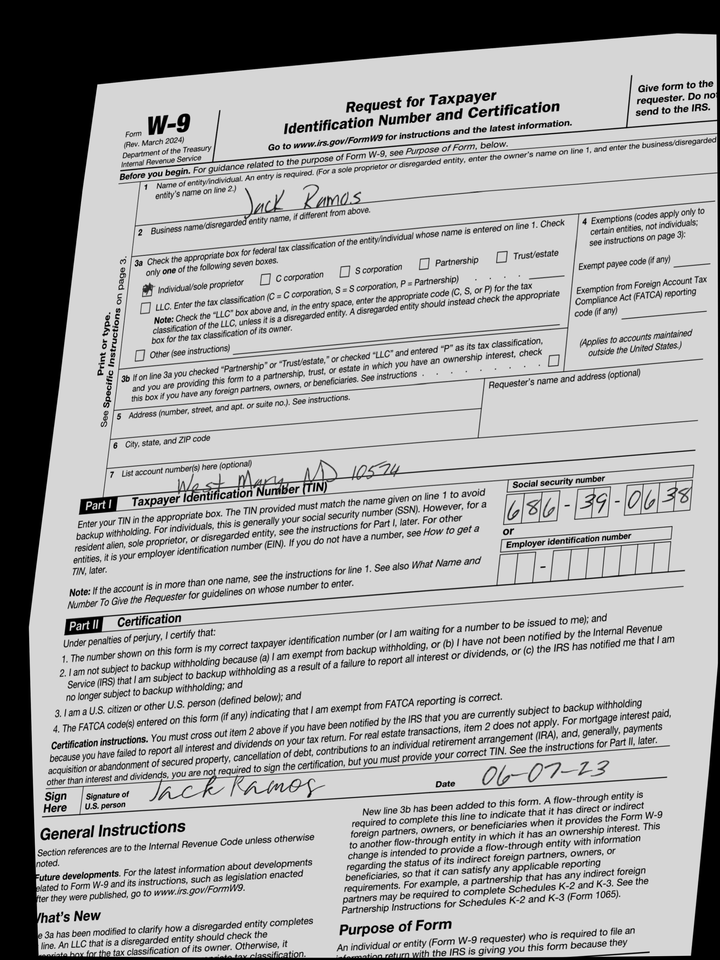
adr2: West Mary, ND 10574
cbx: yes
ssn: 686390638
enm: Jack Ramos
sdt: 06-07-23